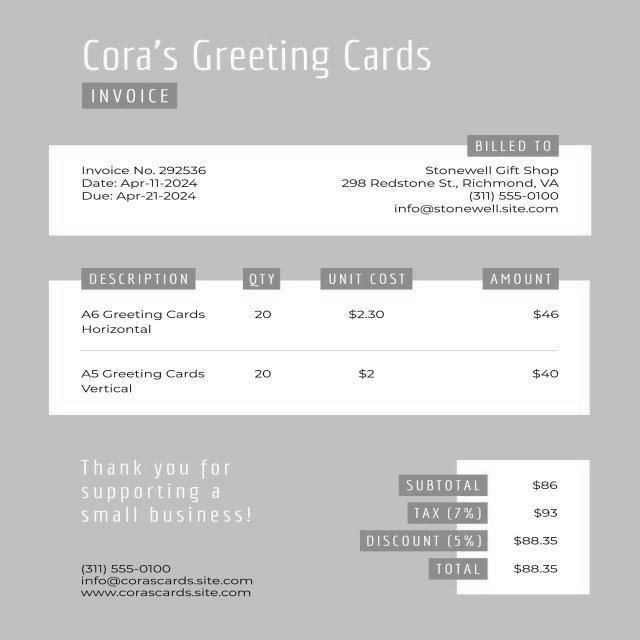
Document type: Invoice